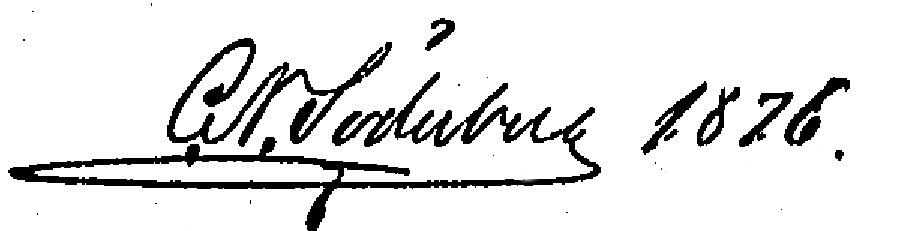
Signature of: carl nestor söderberg